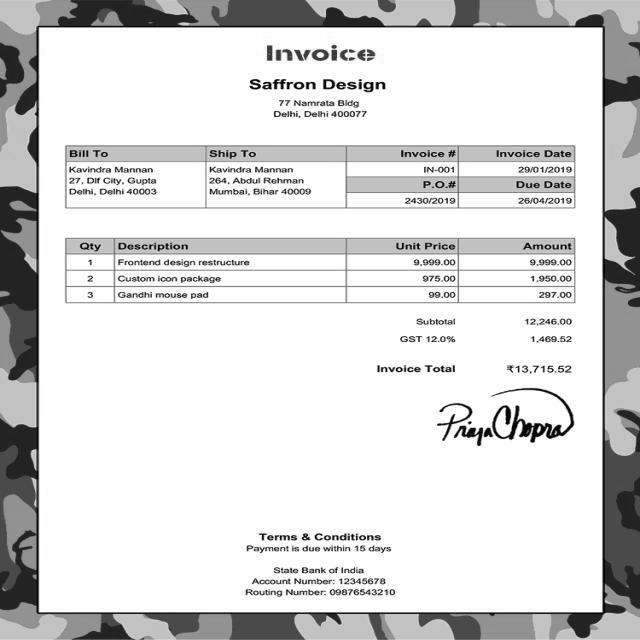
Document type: Invoice